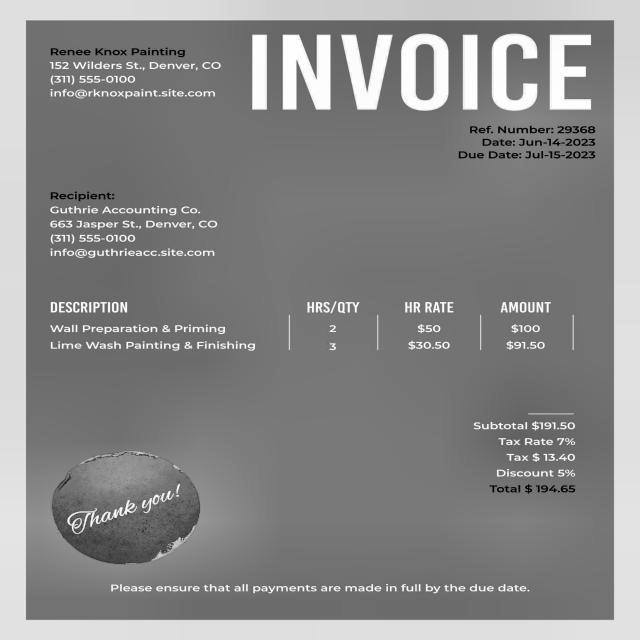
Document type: Invoice